Question: How is the history relevant to the case?
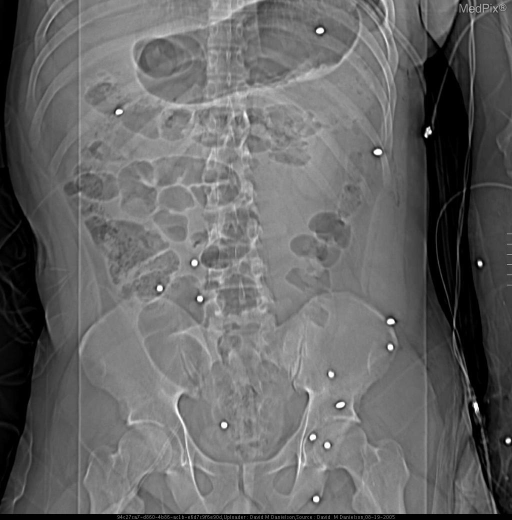
Answer: The patient's history of Was near a soldier who stepped on a landmine.  The soldier who stepped on the landmine died shortly after arriving at the combat support hospital emergency department. is key in understanding the case.